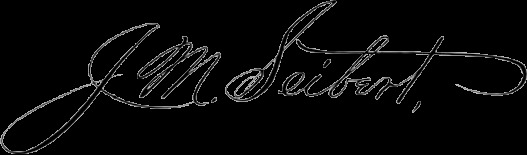
Signature of: james m seibert